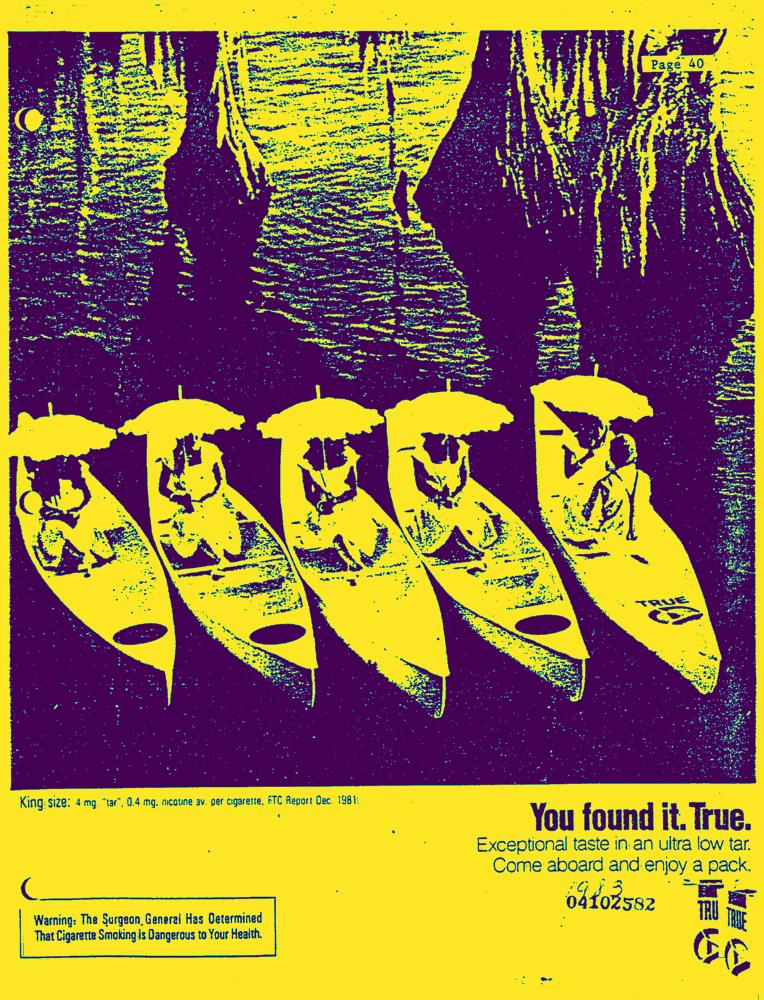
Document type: AD